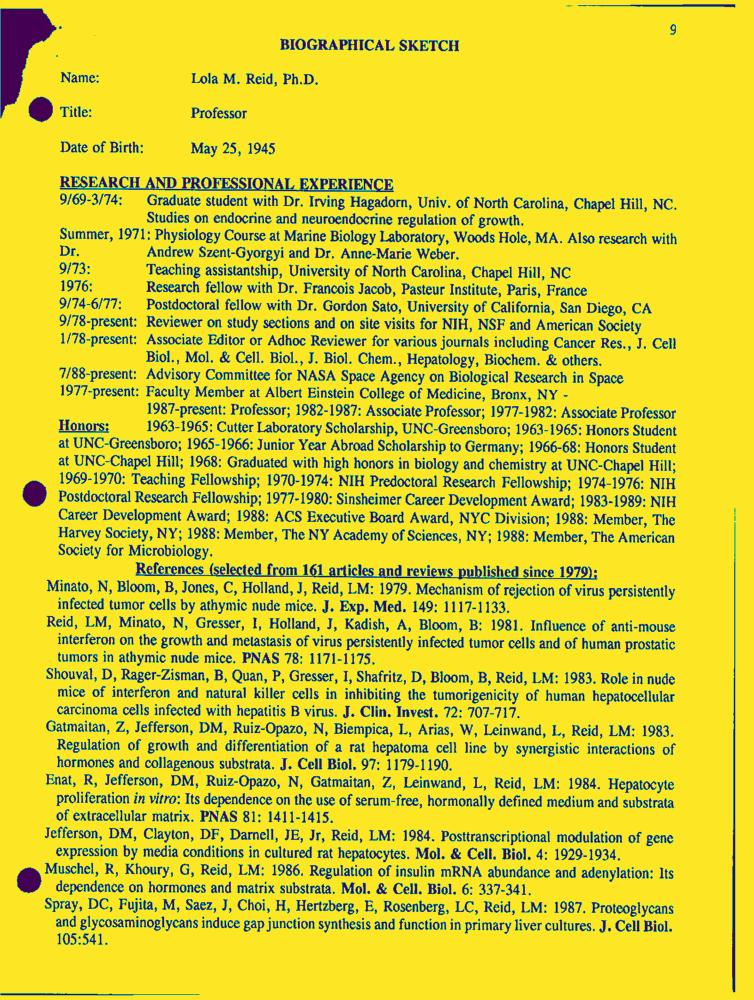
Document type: Resume-Doc